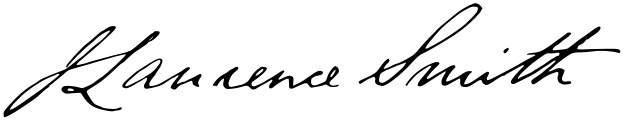
Signature of: j lawrence smith